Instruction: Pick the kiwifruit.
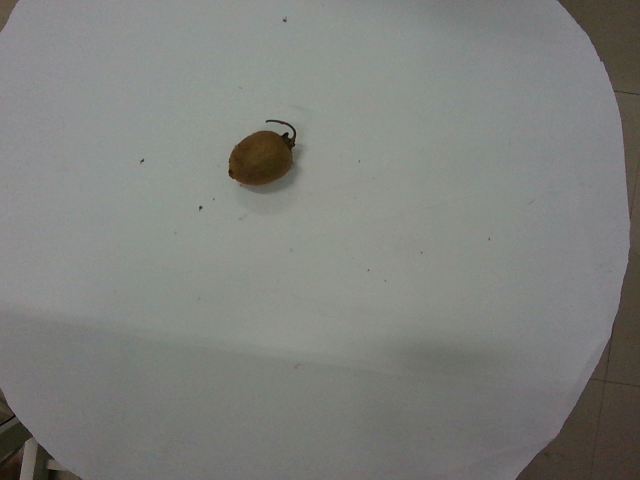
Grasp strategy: vertical